Question: By what date must an appeal be filed according to the document?
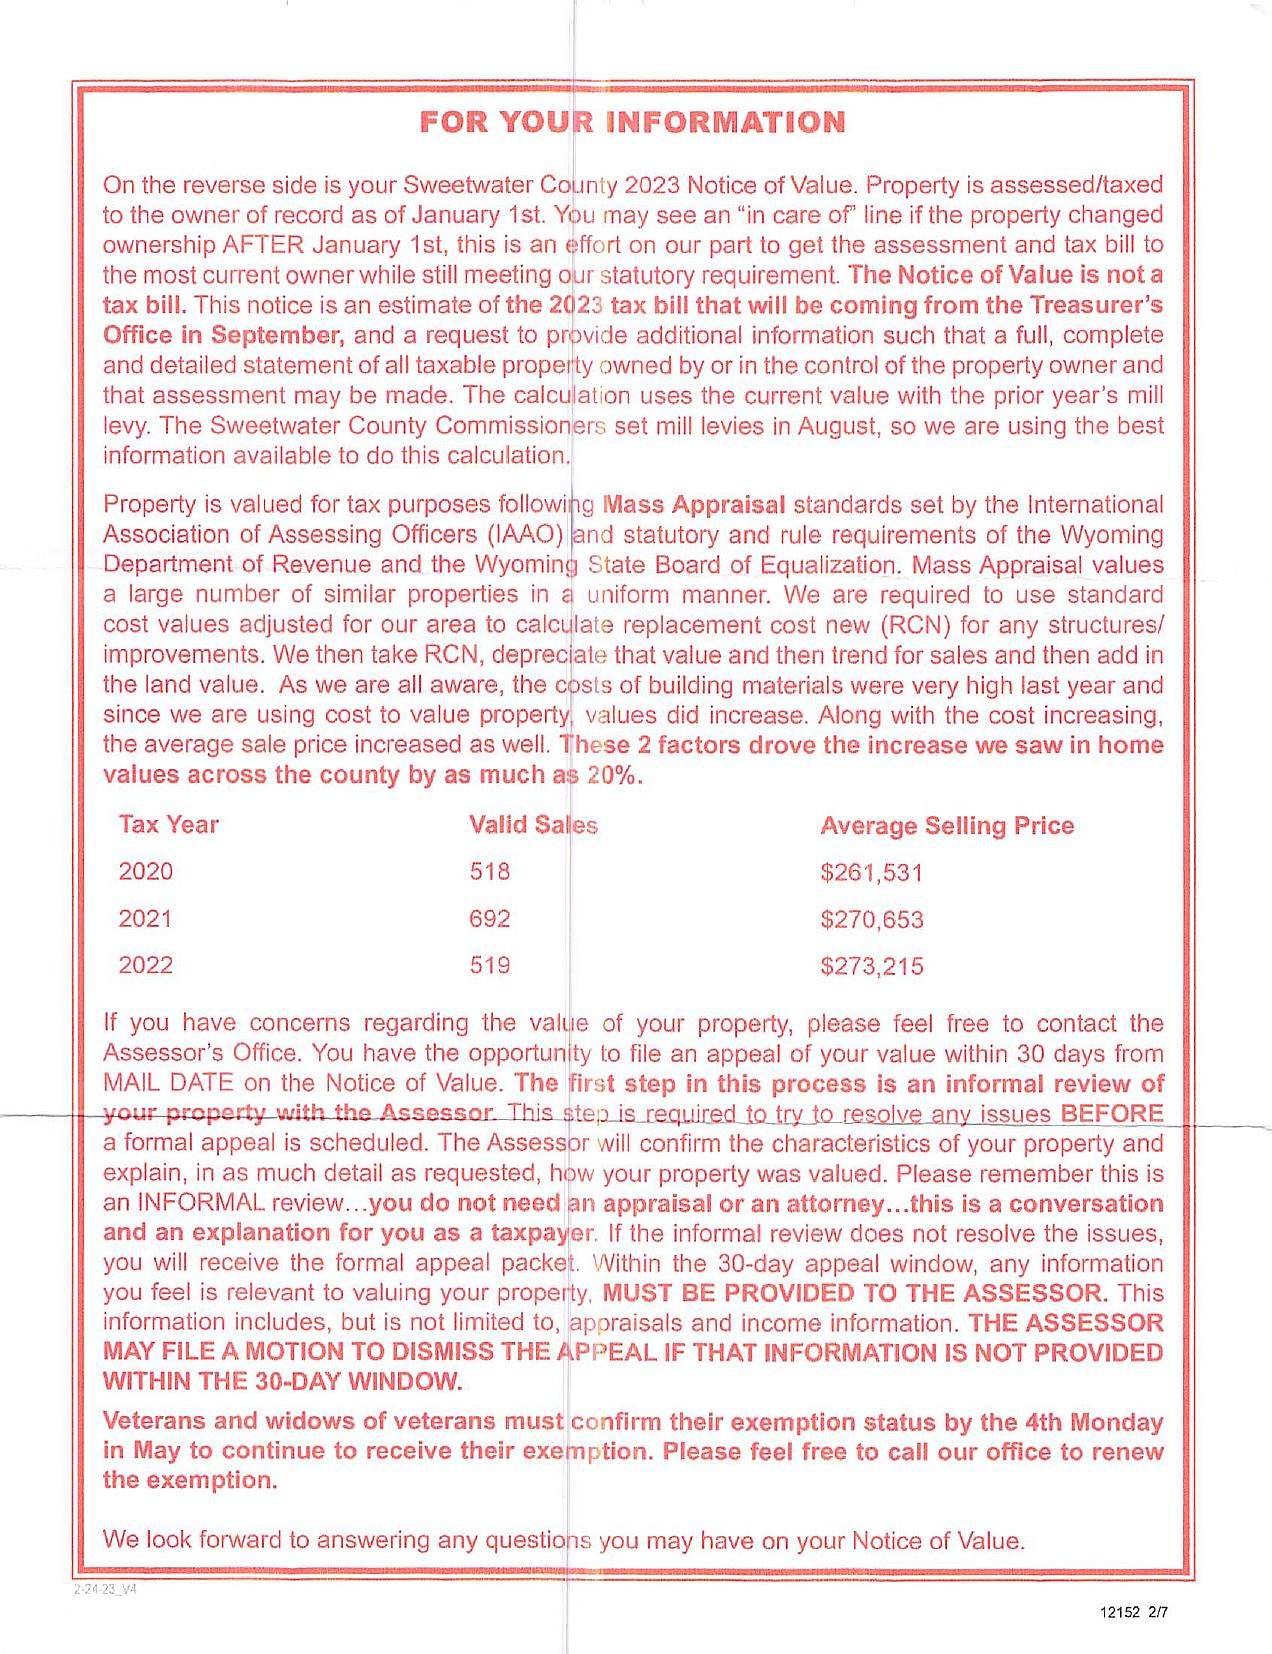
Answer: "30 days from MAIL DATE on the Notice of Value"